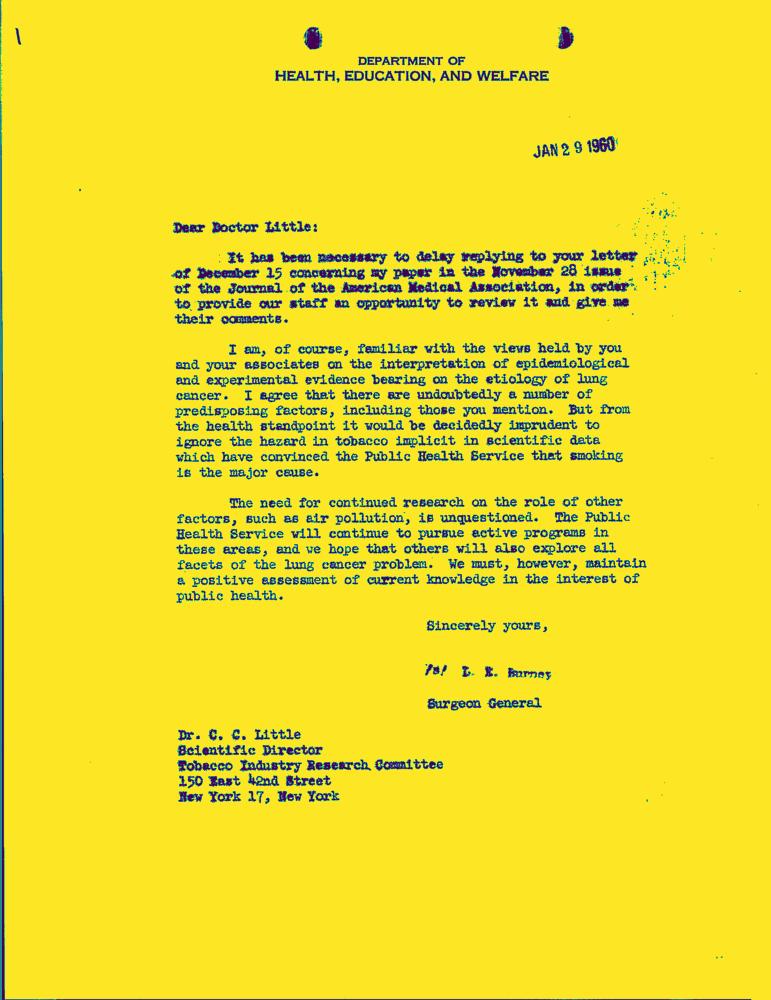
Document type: Letter-Doc